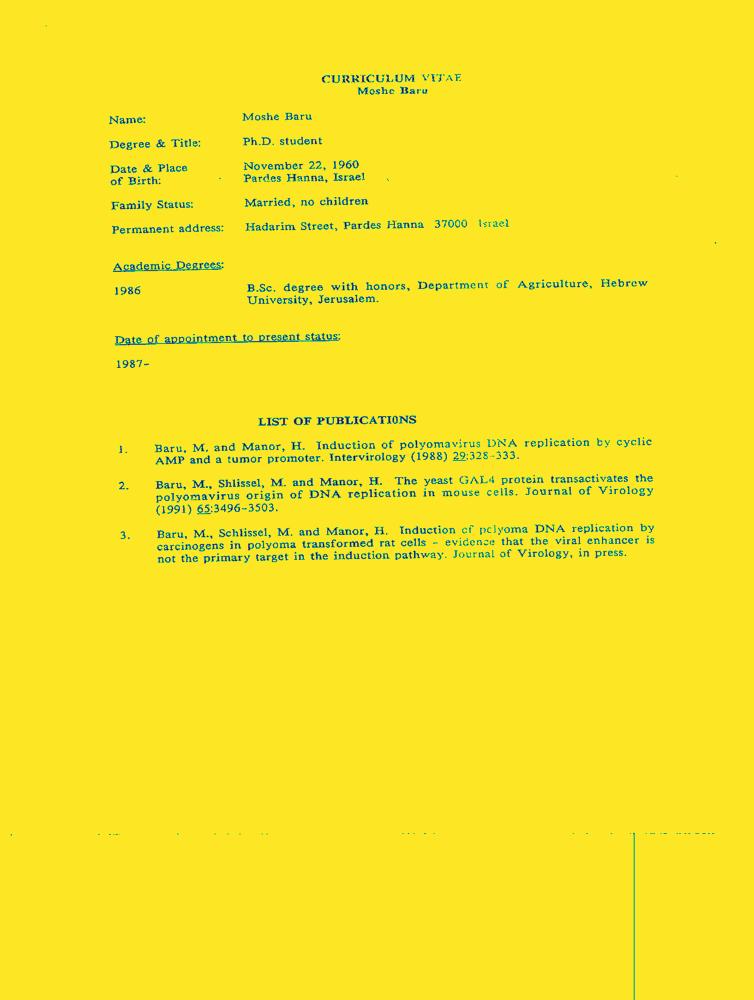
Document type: Resume-Doc